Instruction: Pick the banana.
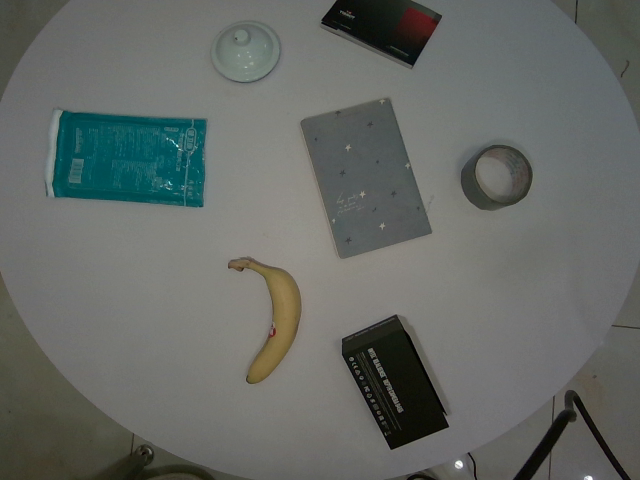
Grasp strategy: vertical